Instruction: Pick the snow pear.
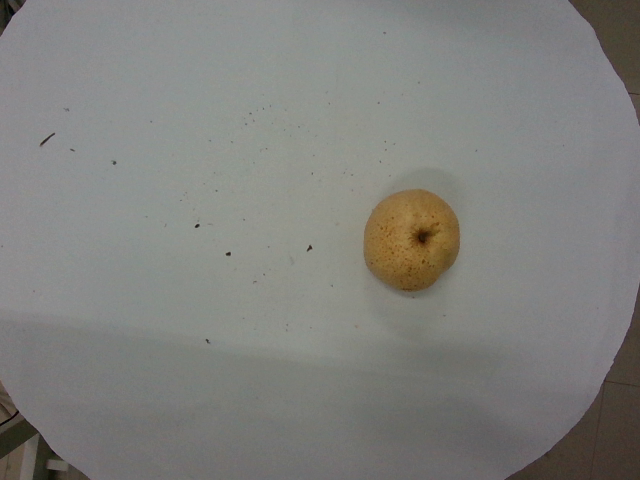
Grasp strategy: vertical